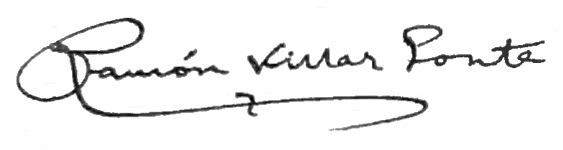
Signature of: ramón villar ponte